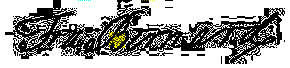
Signature of: sir francis bernard 1st baronet